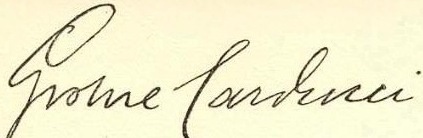
Signature of: giosuè carducci